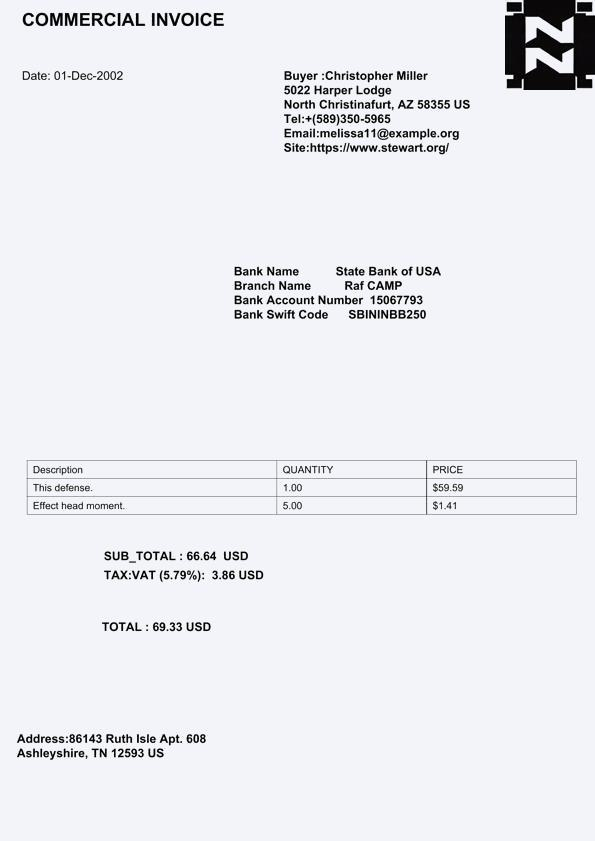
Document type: Invoice